Question: Describe the condition in detail:
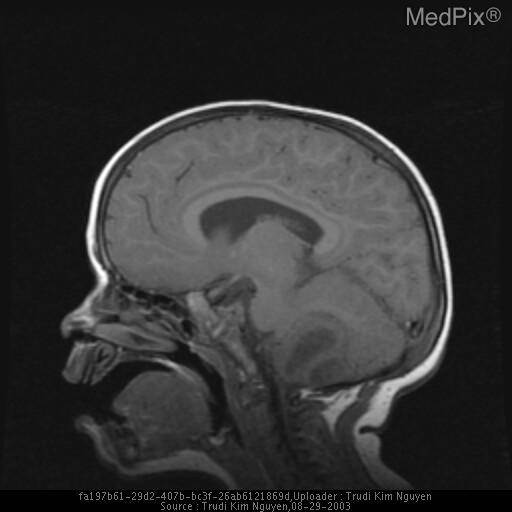
Answer: The disease is discussed as: Intracranial dermoids are slow growing, congenital, cystic masses that contain not only squamous epithelium, as found in an epidermoid, but also sweat glands, hair, and sebaceous glands. Dermoid cysts(and epidermoid cysts) are not true neoplasms but are inclusions of ectoderm within the neural tube during its closure from the third to fifth week of embryonic development.

Intracranial dermoids are rare. The posterior fossa is the most common location for intracranial dermoids, which can be found anywhere in the CNS. The lesions are most often midline and can have an intra- or extra-axial location.  When in the posterior fossa dermoids often have a sinus tract to the skin(dermal sinus) along with a defect of the overlying skull. The dermal sinus can allow the dermoid to become infected by providing direct access to overlying bacteria on the skin.

Presenting symptoms can include headache, seizures, and cranial nerve deficits. The most common presentation is meningitis. There can be a painless lump under the scalp. Dermoid cysts are usually discovered during the first three decades of life with posterior fossa lesions often presenting in infancy and early childhood. Infection or rupture of a dermoid will lead to acute presentation of symptoms.

The CT appearance of a dermoid cyst is a unilocular, low attenuation, usually hetergeneous, well circumscribed mass. Hounsfeld Units below 0 help comfirm the presence of lipid. A heterogeneous nodule within the mass may represent matted hair. On MR a dermoid will be a hetergeneous mass with multiple regions of high T1 signal due to the liquified fat. If the dermoid has ruptured the high T1 signal will be scattered within the subarachnoid space.

Treatment consists of surgical excision.